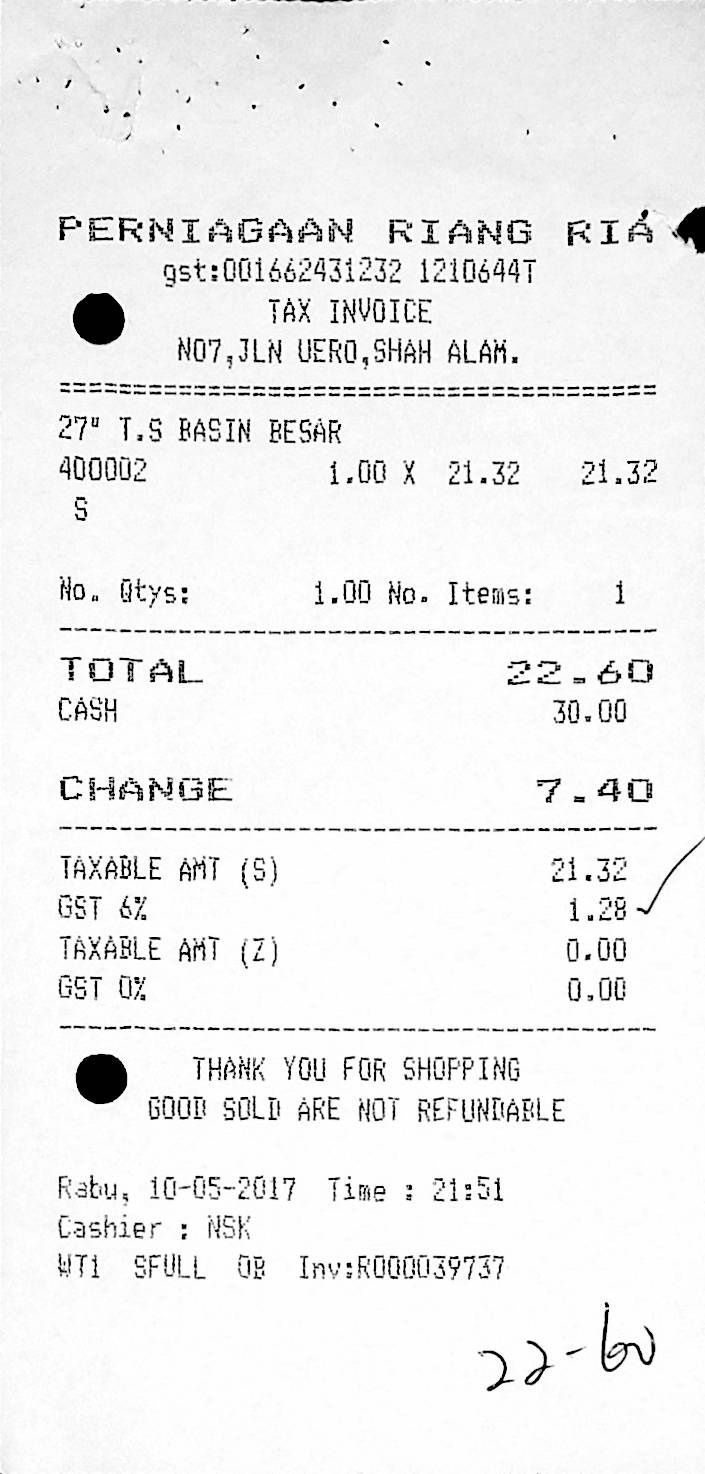
PERNIAGAAN RIANG RIA
GST:001662431232 1210644T
TAX INVOICE
NO7,JLN UERO,SHAH ALAM.
27" T.S BASIN BESAR
400002
S
1.00 X 21.32
21.32
NO. QTYS:
1.00 NO. ITEMS:
1
TOTAL
CASH
22.60
30.00
CHANGE
7.40
TAXABLE AMT (S)
GST 6%
TAXABLE AMT (Z)
GST 0%
21.32
1.28
0.00
0.00
THANK YOU FOR SHOPPING
GOOD SOLD ARE NOT REFUNDABLE
RABU,
10-05-2017
TIME : 21:51
CASHIER : NSK
WT1
SFULL
OB
INV:R000039737
27" T.S BASIN BESAR